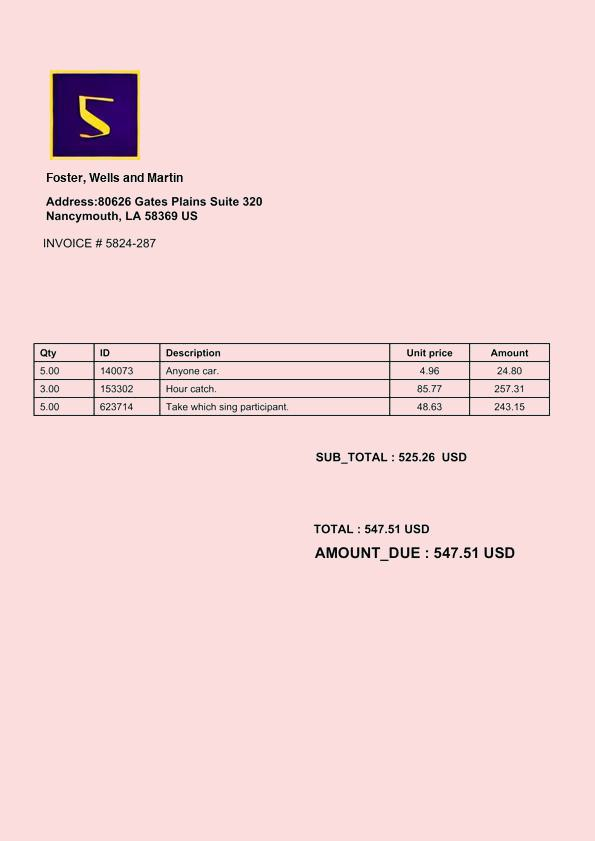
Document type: Invoice